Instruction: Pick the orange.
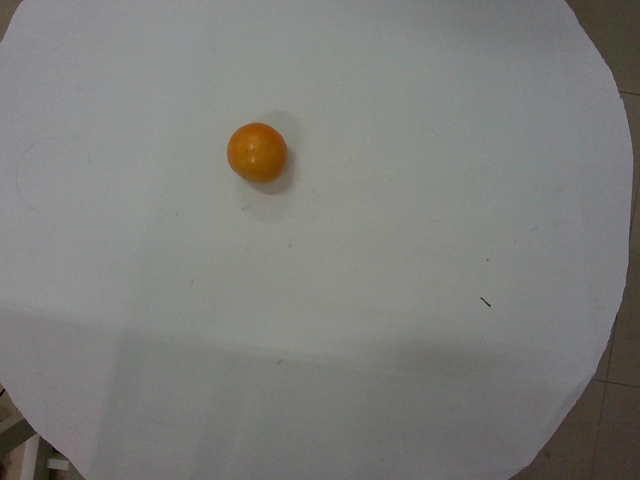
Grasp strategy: vertical